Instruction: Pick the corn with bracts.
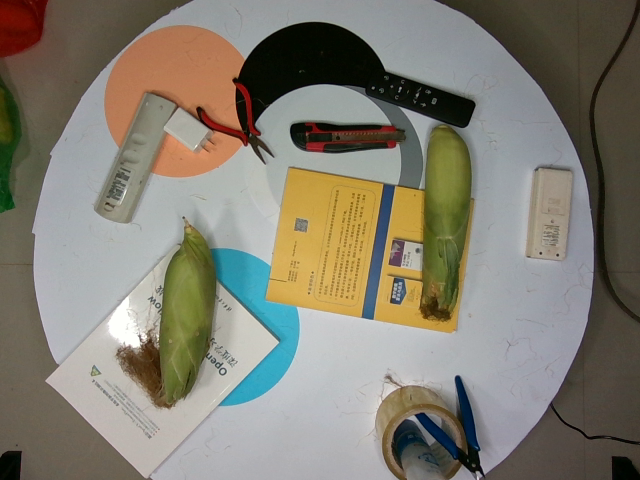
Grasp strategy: vertical